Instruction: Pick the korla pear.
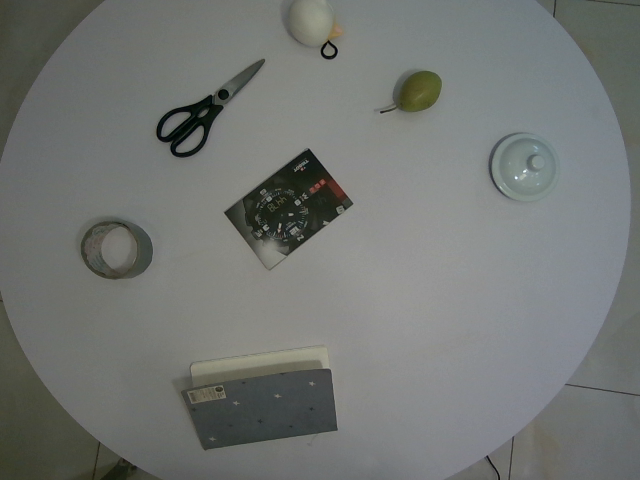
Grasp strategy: vertical